Question: What is the filing due date as per the document?
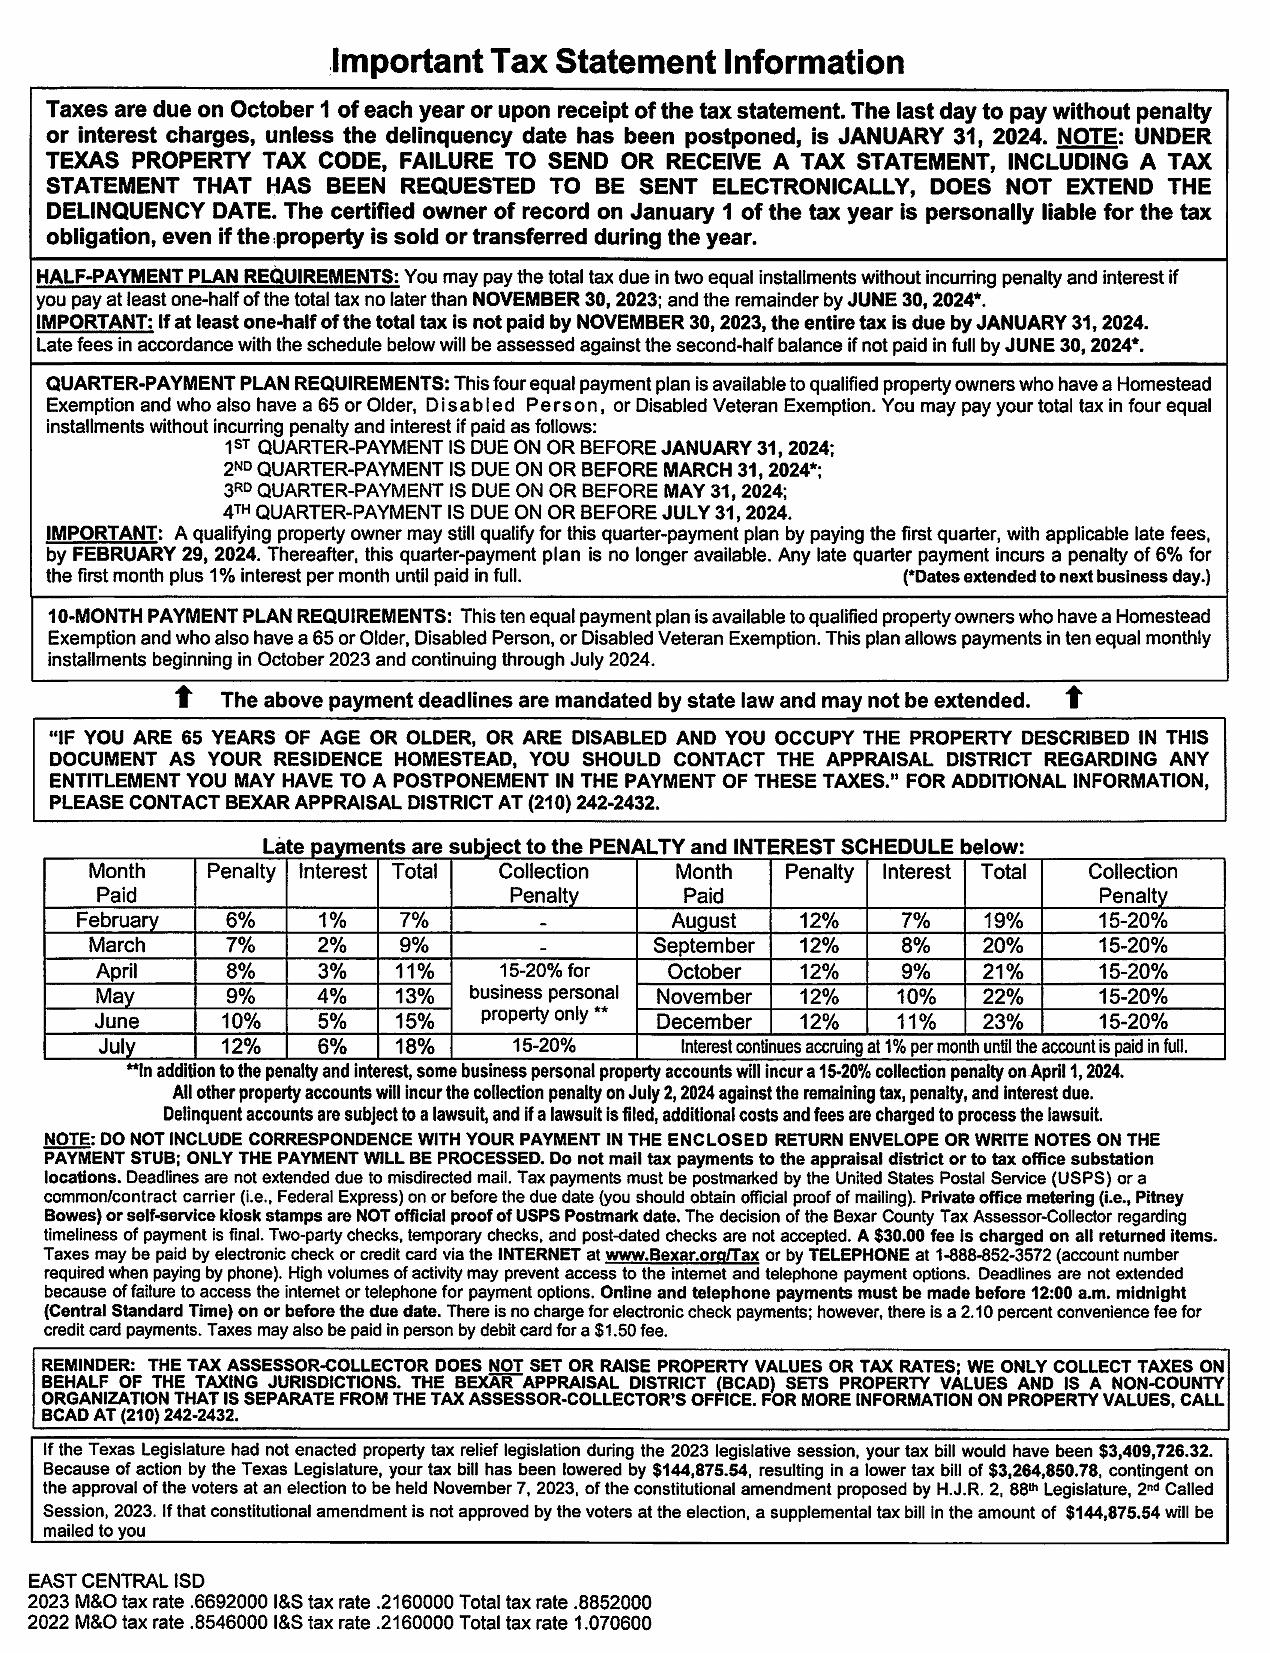
Answer: "1-Oct"